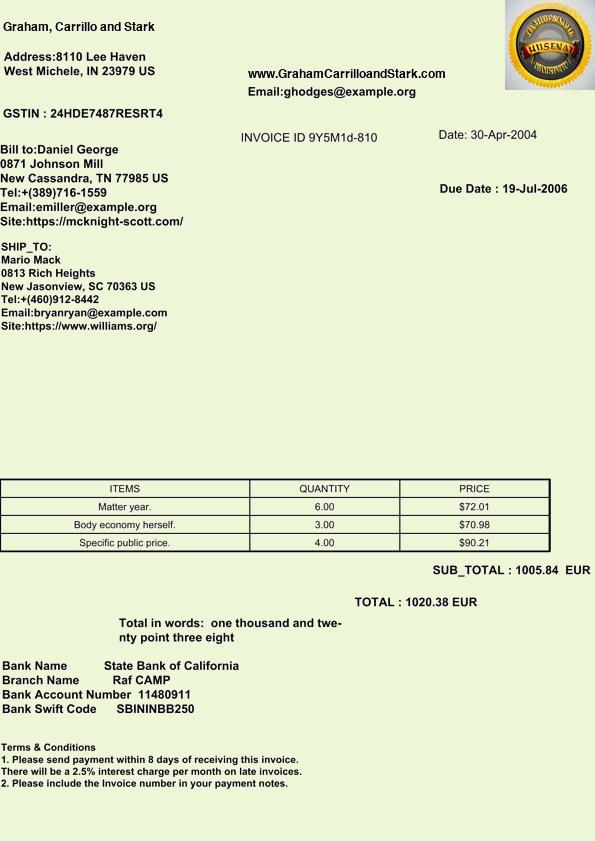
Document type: Invoice